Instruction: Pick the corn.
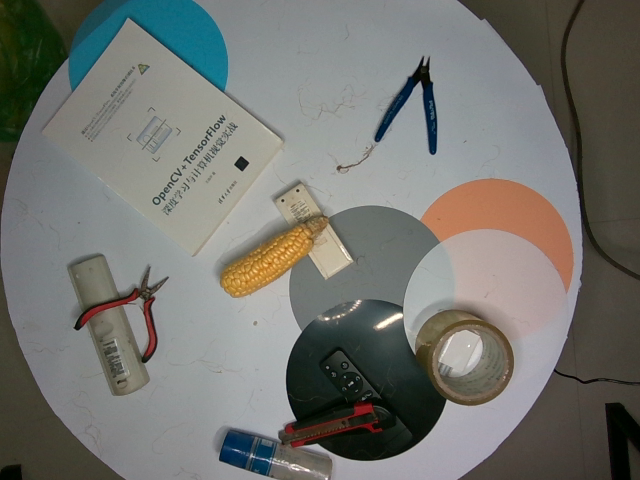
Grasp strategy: vertical